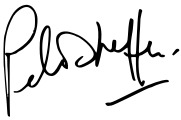
Signature of: peter shaffer